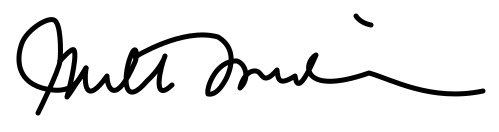
Signature of: milton friedman